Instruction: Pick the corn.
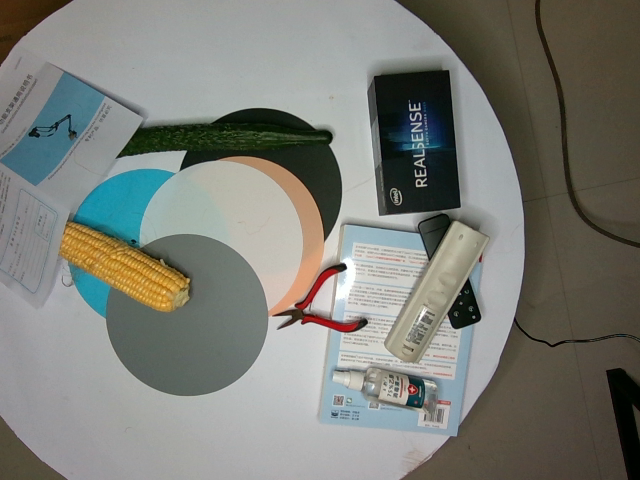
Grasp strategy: vertical